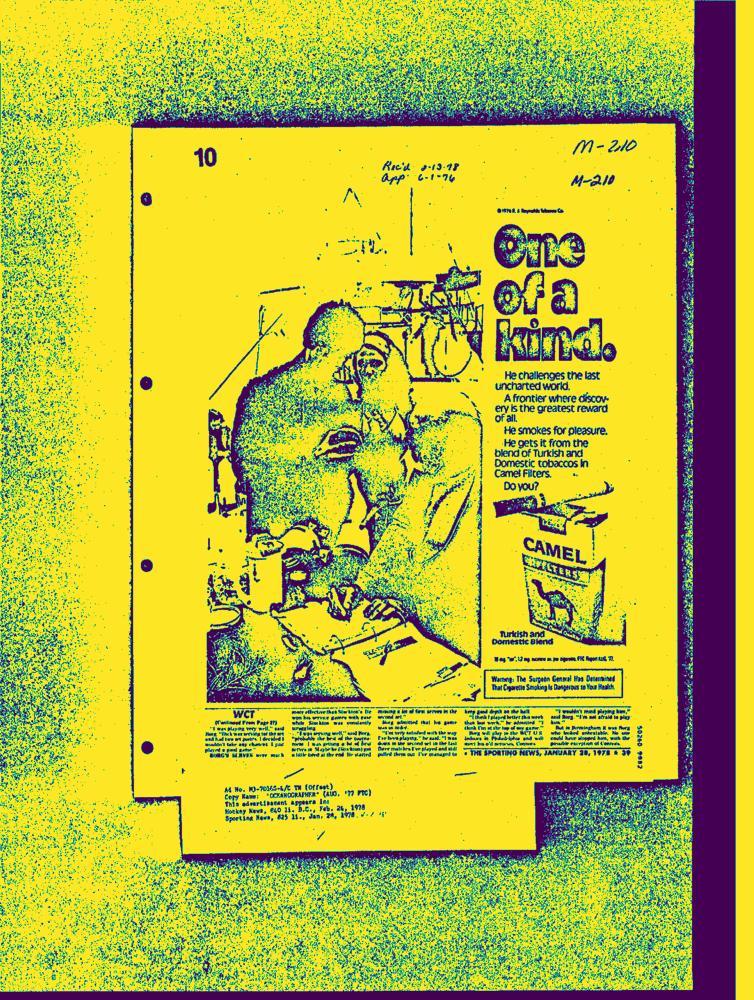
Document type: AD